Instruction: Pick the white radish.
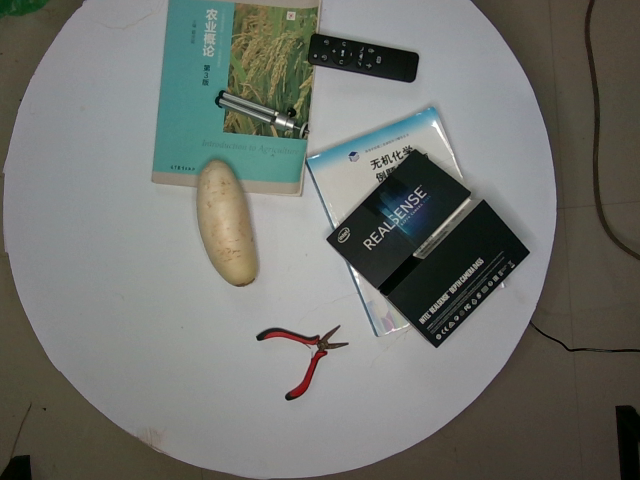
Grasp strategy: vertical